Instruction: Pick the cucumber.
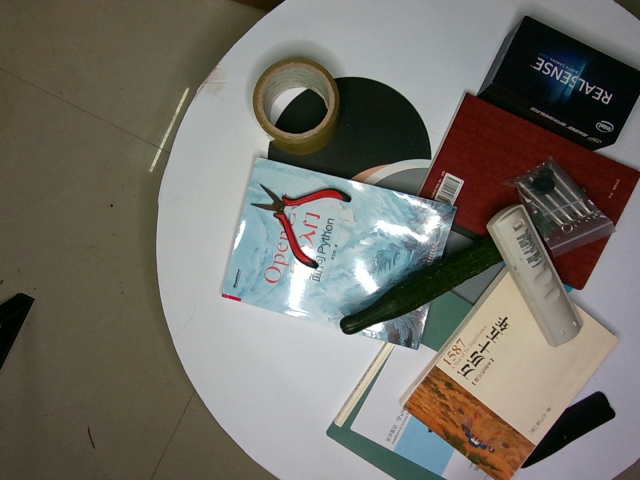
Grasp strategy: vertical